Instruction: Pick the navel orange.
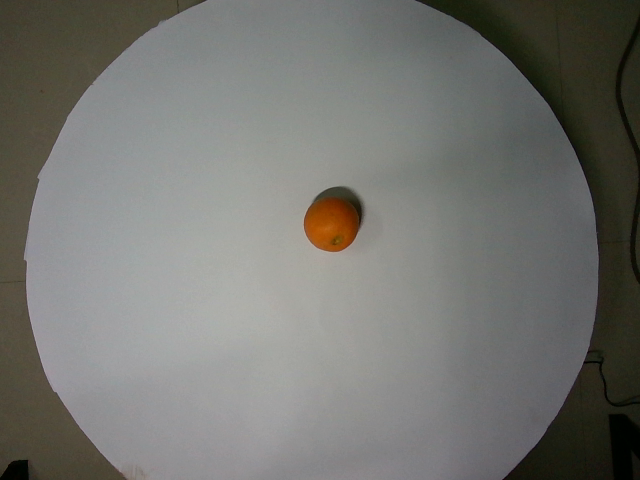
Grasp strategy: vertical